Question: What is the name of the tenant mentioned in the document?
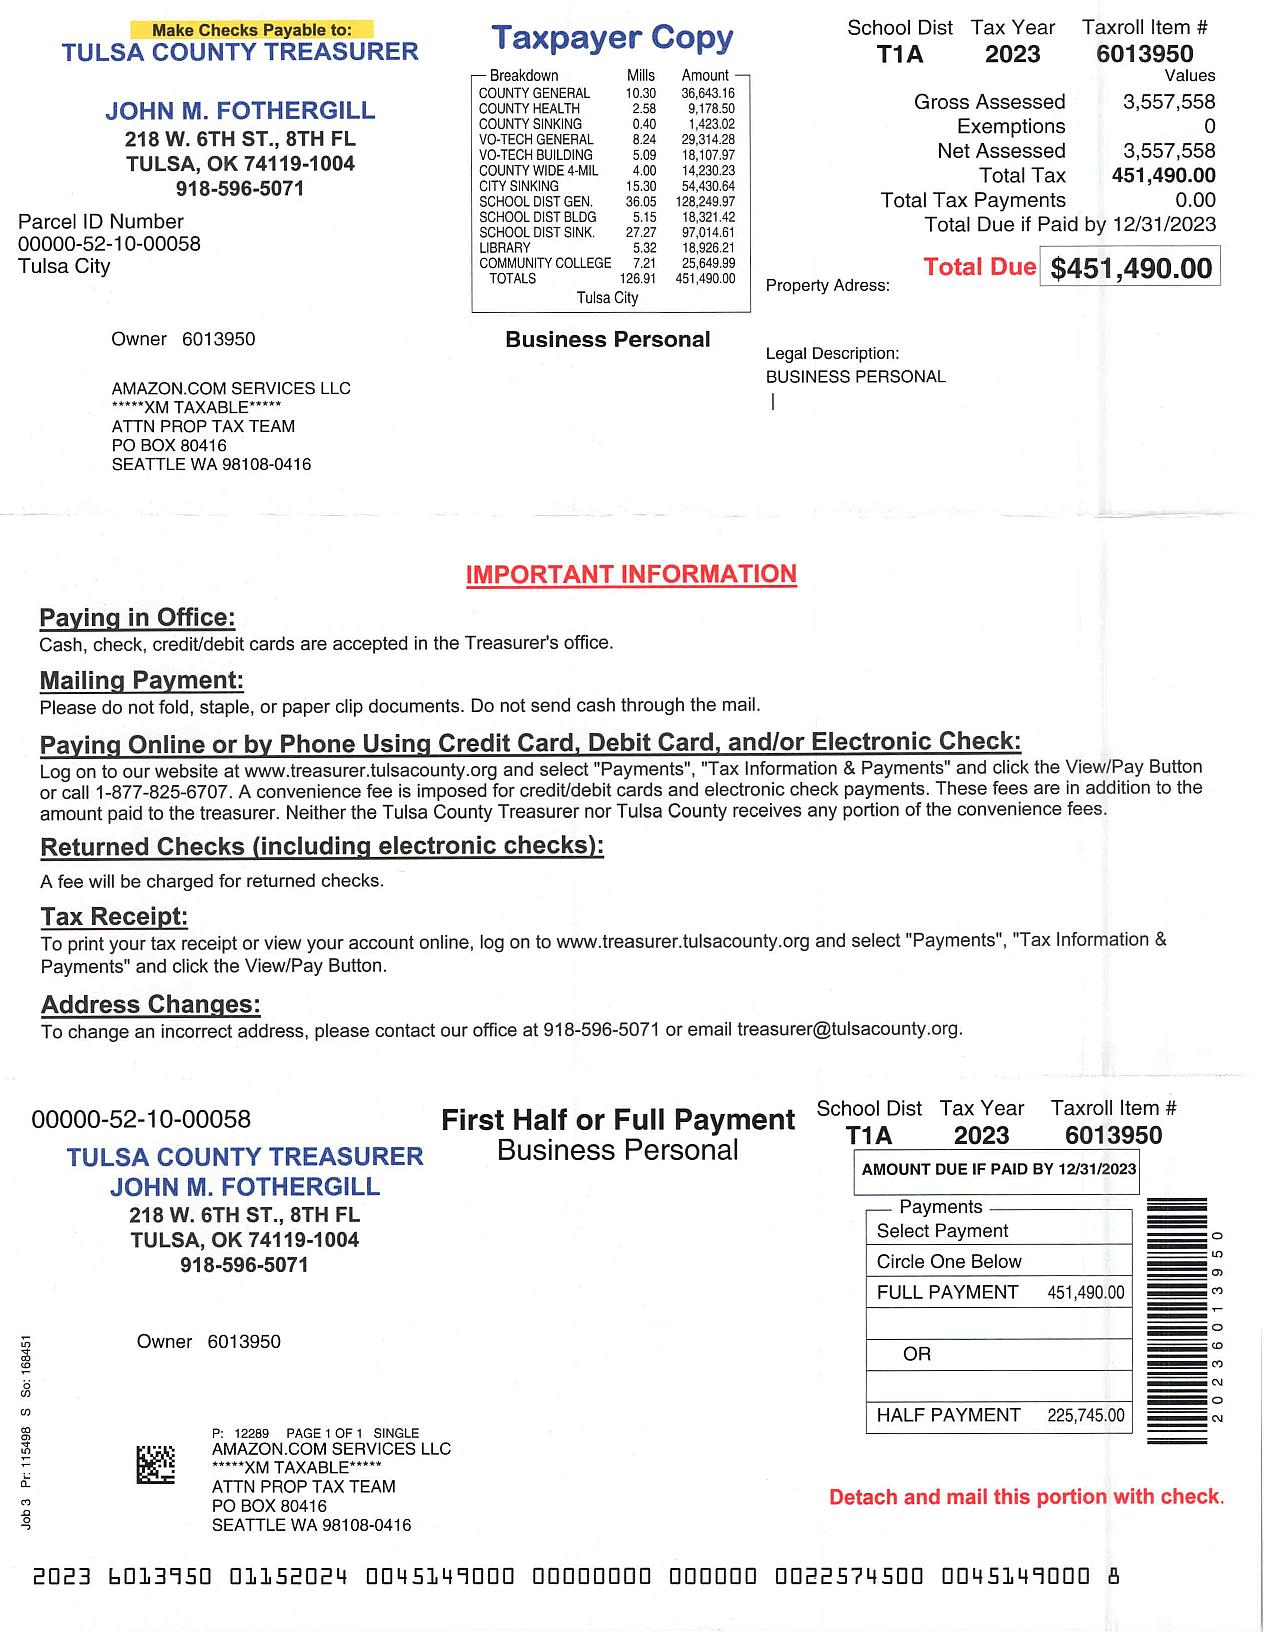
Answer: "AMAZON.COM SERVICES LLC"